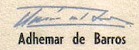
Signature of: adhemar de barros